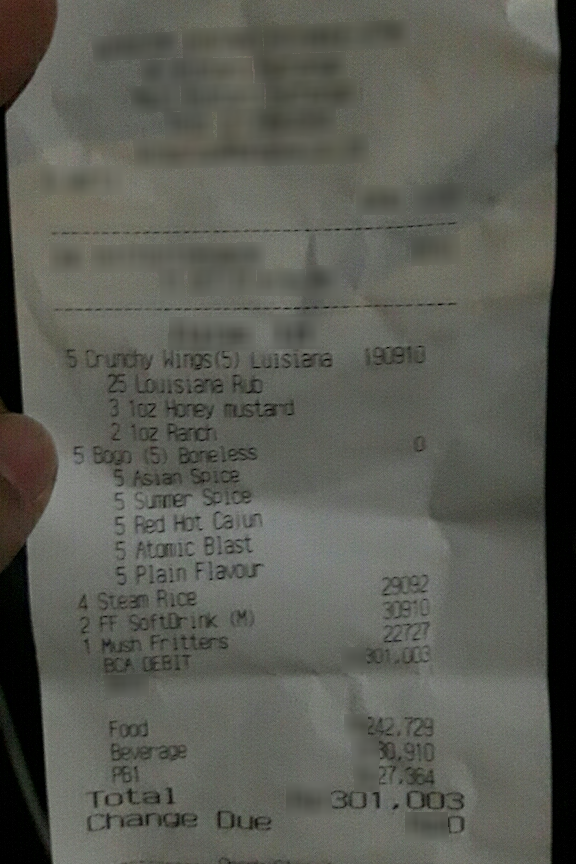
Number of items: 5
Tax: 27,364
Other charges: 242,729 30,910
Total: 301,003
OCR text regions:
text: Total
text: 301,003
text: BCA
text: DEBIT
text: 301,003
text: Change
text: Due
text: 0
text: 5
text: Crunchy
text: Wings(5)
text: Luisiana
text: 190910
text: 25
text: Louisiana
text: Rub
text: 3
text: 1oz
text: Honey
text: mustard
text: 2
text: 1oz
text: Ranch
text: 5
text: Bogo
text: (5)
text: Boneless
text: 0
text: 5
text: Asian
text: Spice
text: 5
text: Summer
text: Spice
text: 5
text: Red
text: Hot
text: Cajun
text: 5
text: Atomic
text: Blast
text: 5
text: Plain
text: Flavour
text: 4
text: Steam
text: Rice
text: 29092
text: 2
text: FF
text: SoftDrink
text: (M)
text: 30910
text: 1
text: Mush
text: Fritters
text: 22727
text: Food
text: 242,729
text: Beverage
text: 30,910
text: PB1
text: 27,364